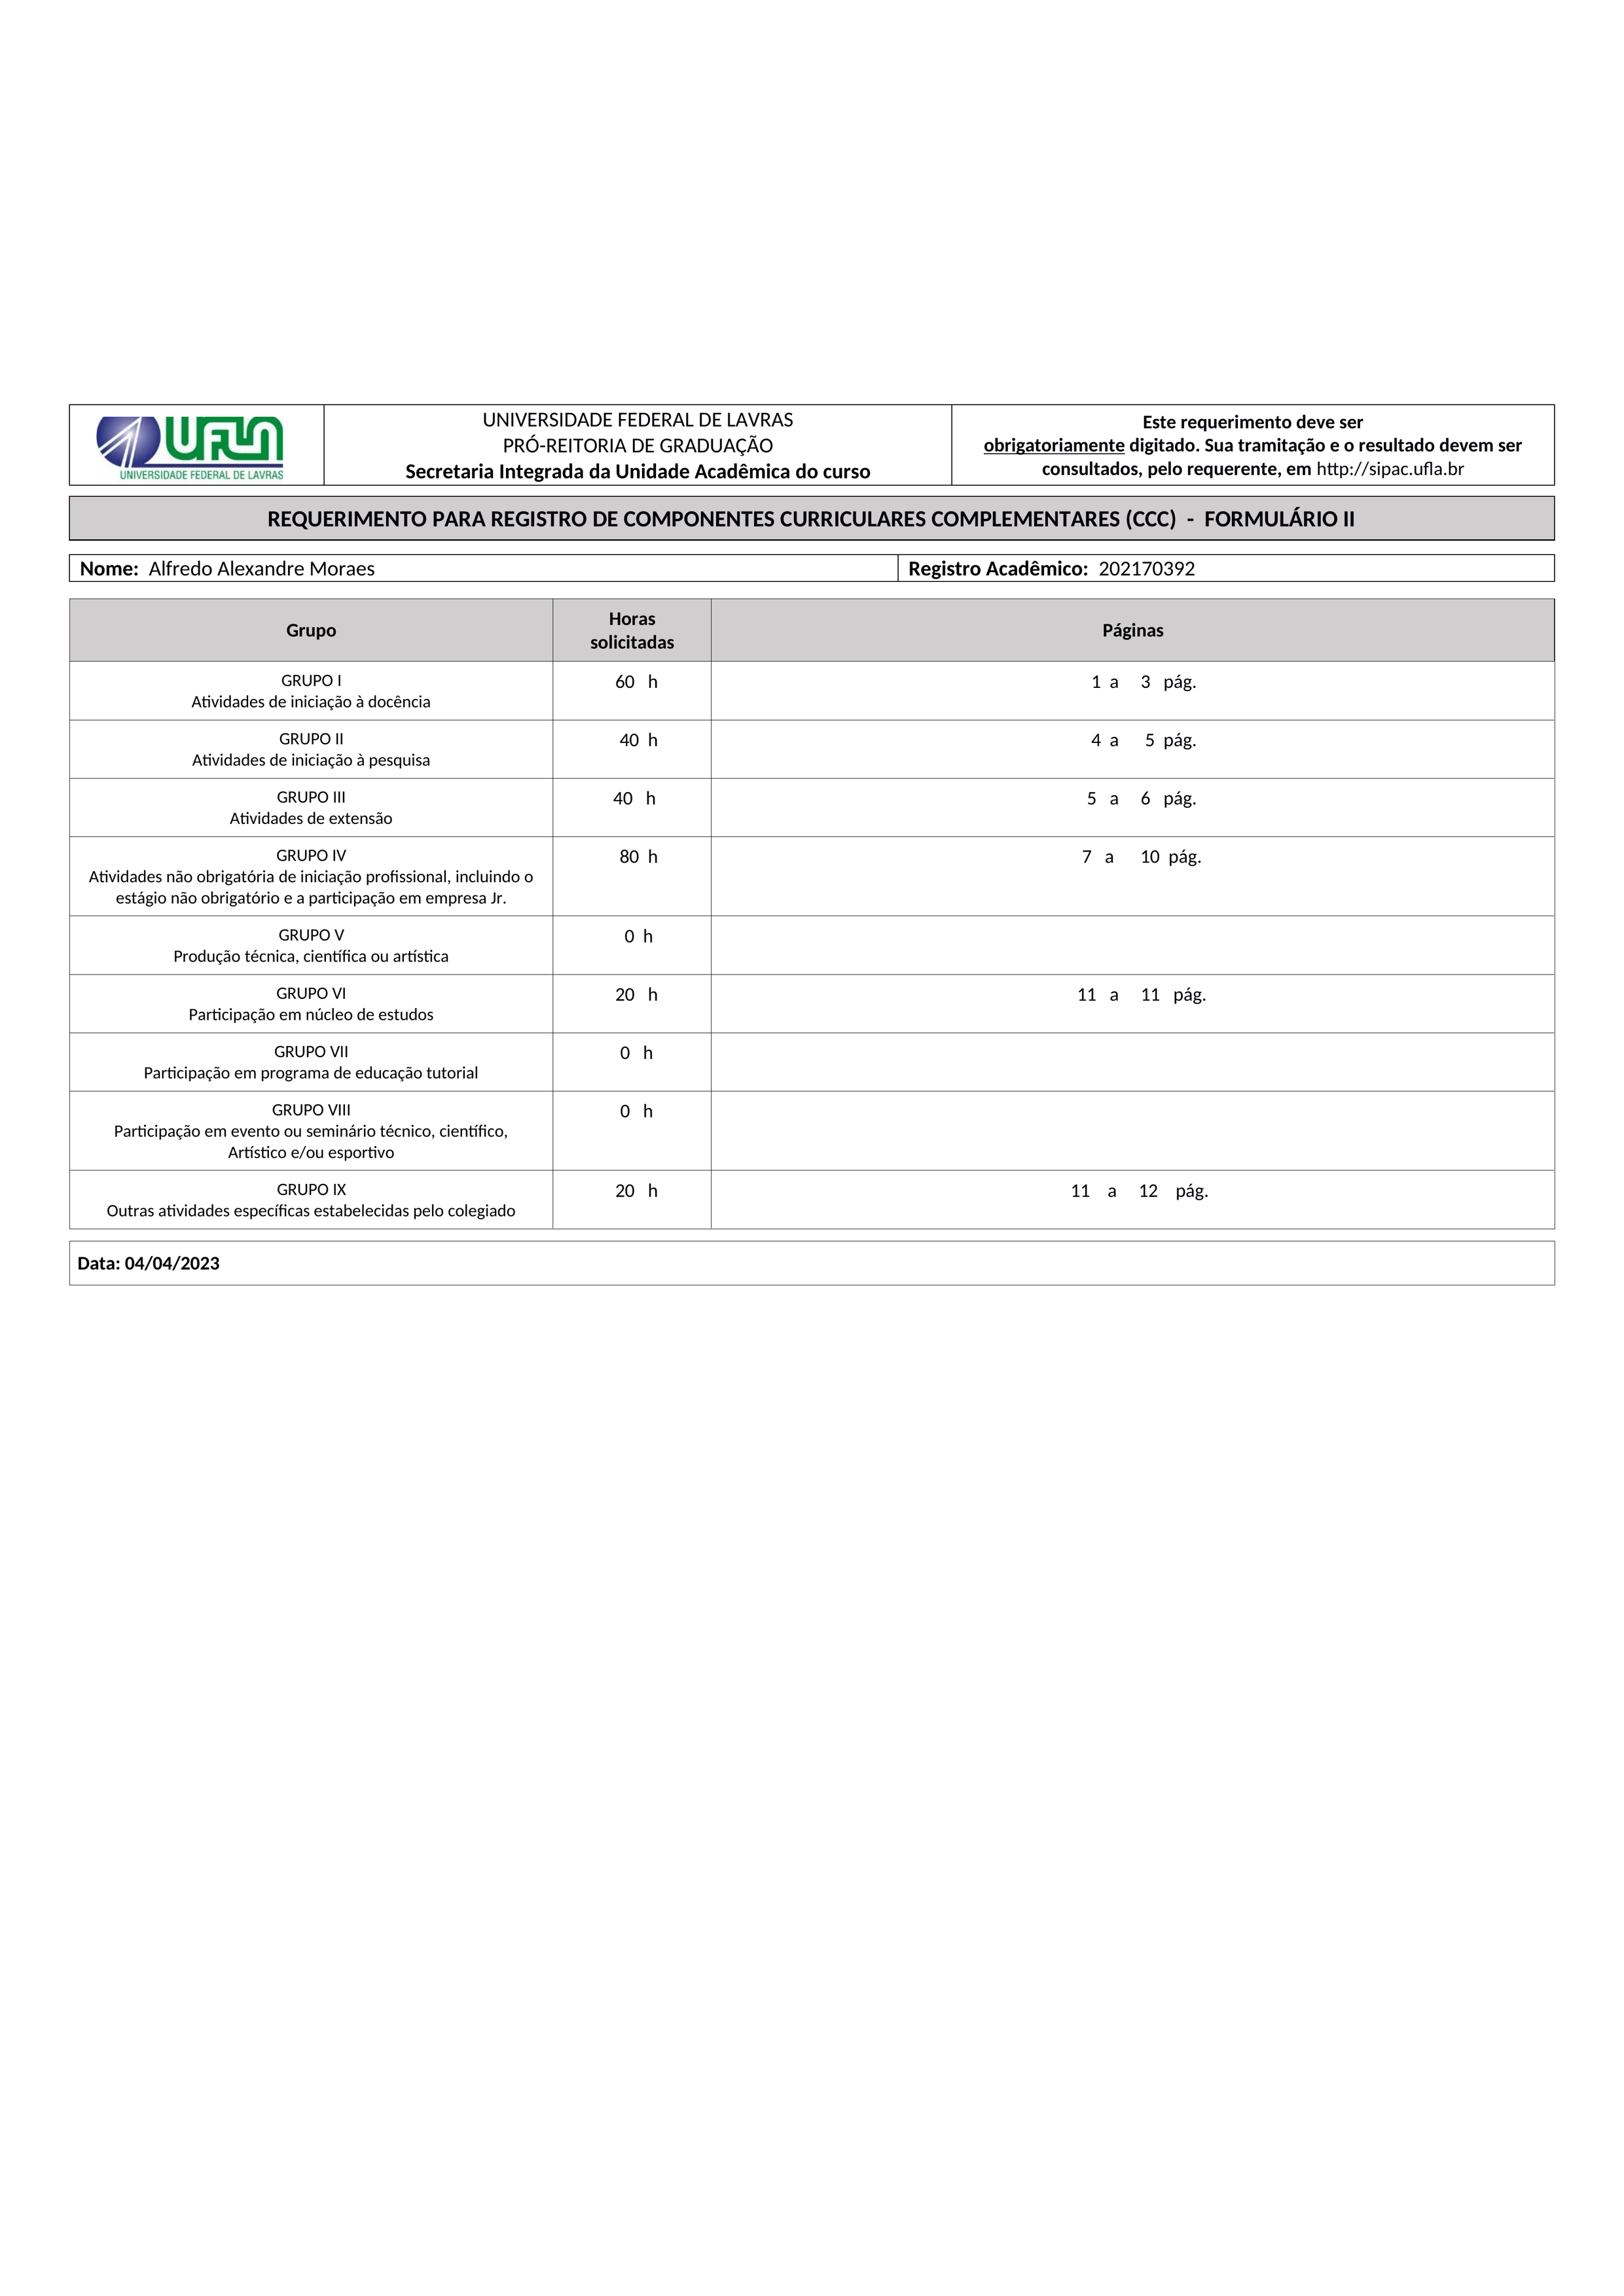
UNIVERSIDADE FEDERAL DE LAVRAS
Este requerimento deve ser obrigatoriamente digitado. Sua tramitação e o resultado devem ser consultados, pelo requerente, em http://sipac.ufla.br
UFLA
PRÓ-REITORIA DE GRADUAÇÃO
Secretaria Integrada da Unidade Acadêmica do curso
UNIVERSIDADE FEDERAL DE LAVRAS
REQUERIMENTO PARA REGISTRO DE COMPONENTES CURRICULARES COMPLEMENTARES (CCC) - FORMULÁRIO II
Registro Acadêmico:
202170392
Nome:
Alfredo Alexandre Moraes
Horas solicitadas
60 h
40 h
40 h
80 h
0 h
20 h
0 h
0 h
20 h
Páginas
1a 3 pág.
4a 5 pág
5a 6 pag.
7 a 10 pag.
11 a 11 pág.
11 a 12 pág.
Grupo
GRUPO I Atividades de iniciação à docência
GRUPO II Atividades de iniciagio a pesquisa
GRUPO III Atividades de extensão
GRUPO IV Atividades não obrigatória de iniciação profissional, incluindo o estágio não obrigatório e a participação em empresa Jr.
GRUPO V Produção técnica, científica ou artística
GRUPO VI Participação em núcleo de estudos
GRUPO VII Participação em programa de educação tutorial
GRUPO VIII Participação em evento ou seminário técnico, científico, Artístico e/ou esportivo
GRUPO IX Outras atividades específicas estabelecidas pelo colegiado
Data:
04/04/2023